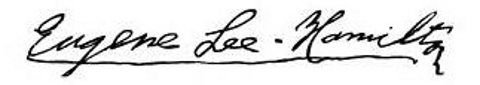
Signature of: eugene lee hamilton